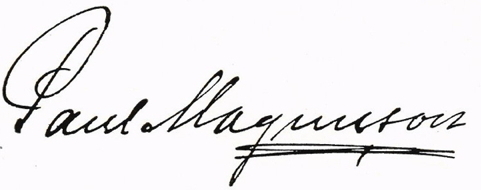
Signature of: paul magnusson